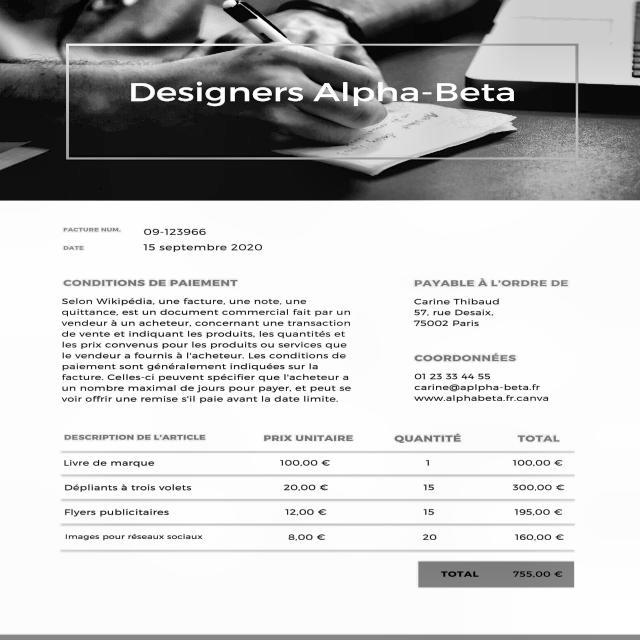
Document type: Invoice